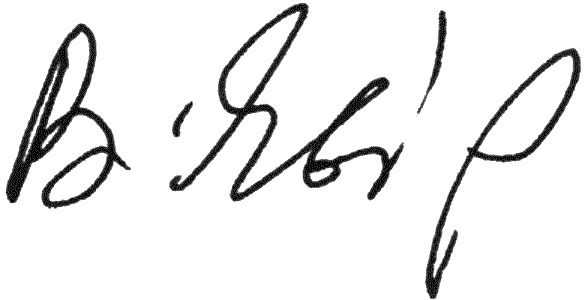
Signature of: volodymyr yavorivsky